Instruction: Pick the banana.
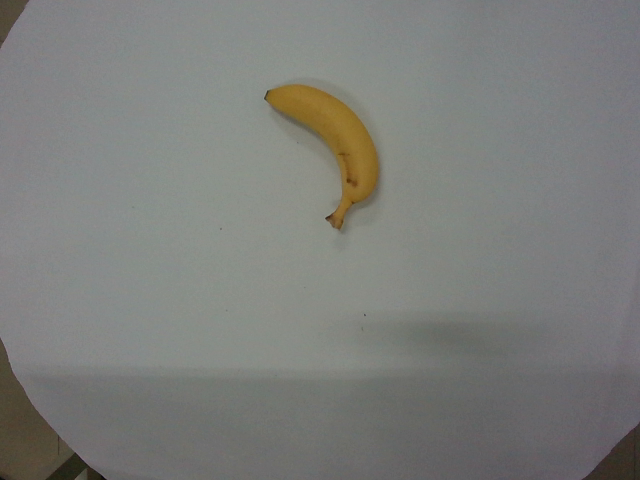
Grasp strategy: vertical